Question: Talk about the condition:
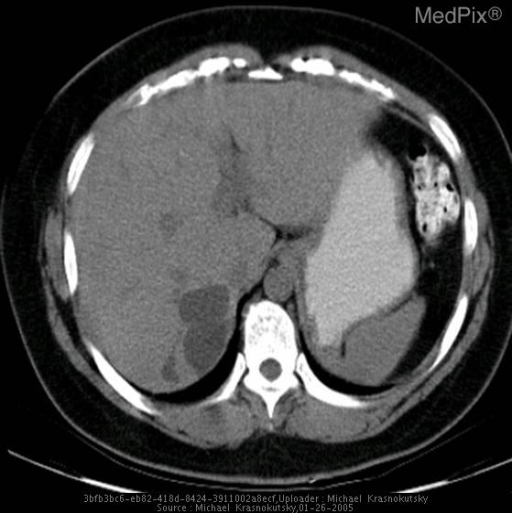
Answer: The disease is discussed as: An unusual form of recurrent pyogenic cholangitis occurs in Orientals and asian immigrants and is characterized by an extreme propensity for intraductal stone formation.  The bile ducts become filled with stones (usually pigment stones), pus and sludge-like material.  The intra- and extrahepatic ducts become focally and irregularly dilated secondary to multiple strictures.  Distal obstruction is not usually present.  Biliary cirrhosis from longstanding obstruction may ultimately develop.  The disease seems to involve the left ductal system more severely.

Young adults are most commonly affected.  Clinical symptoms include fever, chills, RUQ pain and jaundice.  Septic shock and liver abscess may develop.

The etiology of this condition is debated.  Multiple pathogenic factors are proposed, including repeated infections with enteric organisms, malnutrition, parasitic infestation and portal bacteremia.  It is postulated that enteric bacteria deconjugate bilirubin and predispose to pigment calculi formation.  Parasitic infection with Clonorchis sinensis or Fasciola hepatica commonly coexist and may contribute to the pathogenesis.  However the most common organism culture from the bile in patients with RPC is E. coli

The diagnosis is often suggested on CT or US by asymmetric or patchy intrahepatic ductal dilatation and intra- and extrahepatic duct calculi.  The disease most commonly effects the lateral left lobe.  Calculi are multiple, vary in size, consistency and color and are frequently non-calcified.  Air in the bile ducts (with no previous surgery), contrast enhancement of the ductal walls, and parenchymal changes of segmental atrophy, fatty change and hepatic abscesses may also be identified on CT.  CT should be done without oral or IV contrast initially.  Intrahepatic calculi are more easily detected on non-enhanced scans, and oral contrast refluxing through an anastomosis may obscure calculi.

On sonography, the biliary sludge and amorphous intrahepatic calculi can be missed, appearing as soft tissue density without an acoustic shadow and obscuring visibility of dilated intrahepatic ducts.  Pneumobilia may be mistaken for intrahepatic calculi.  Biliary  Direct cholangiography with PTC or ERCP is used to delineate specific details but must be done carefully with prophylactic antibiotics.

There is a high recurrence rate in this disease.  Medical therapy is ineffective.  Percutaneous or endoscopic drainage, stone removal and stricture dilatation are useful in management.  Resection of the affect portion of the liver and choledocojejunostomy may be performed to improve biliary drainage and protect the unaffected portions of the liver.  Some surgeons elect to create a stoma from the afferent loop of jejunum to the skin to allow easy access to the biliary system if further intervention is necessary.